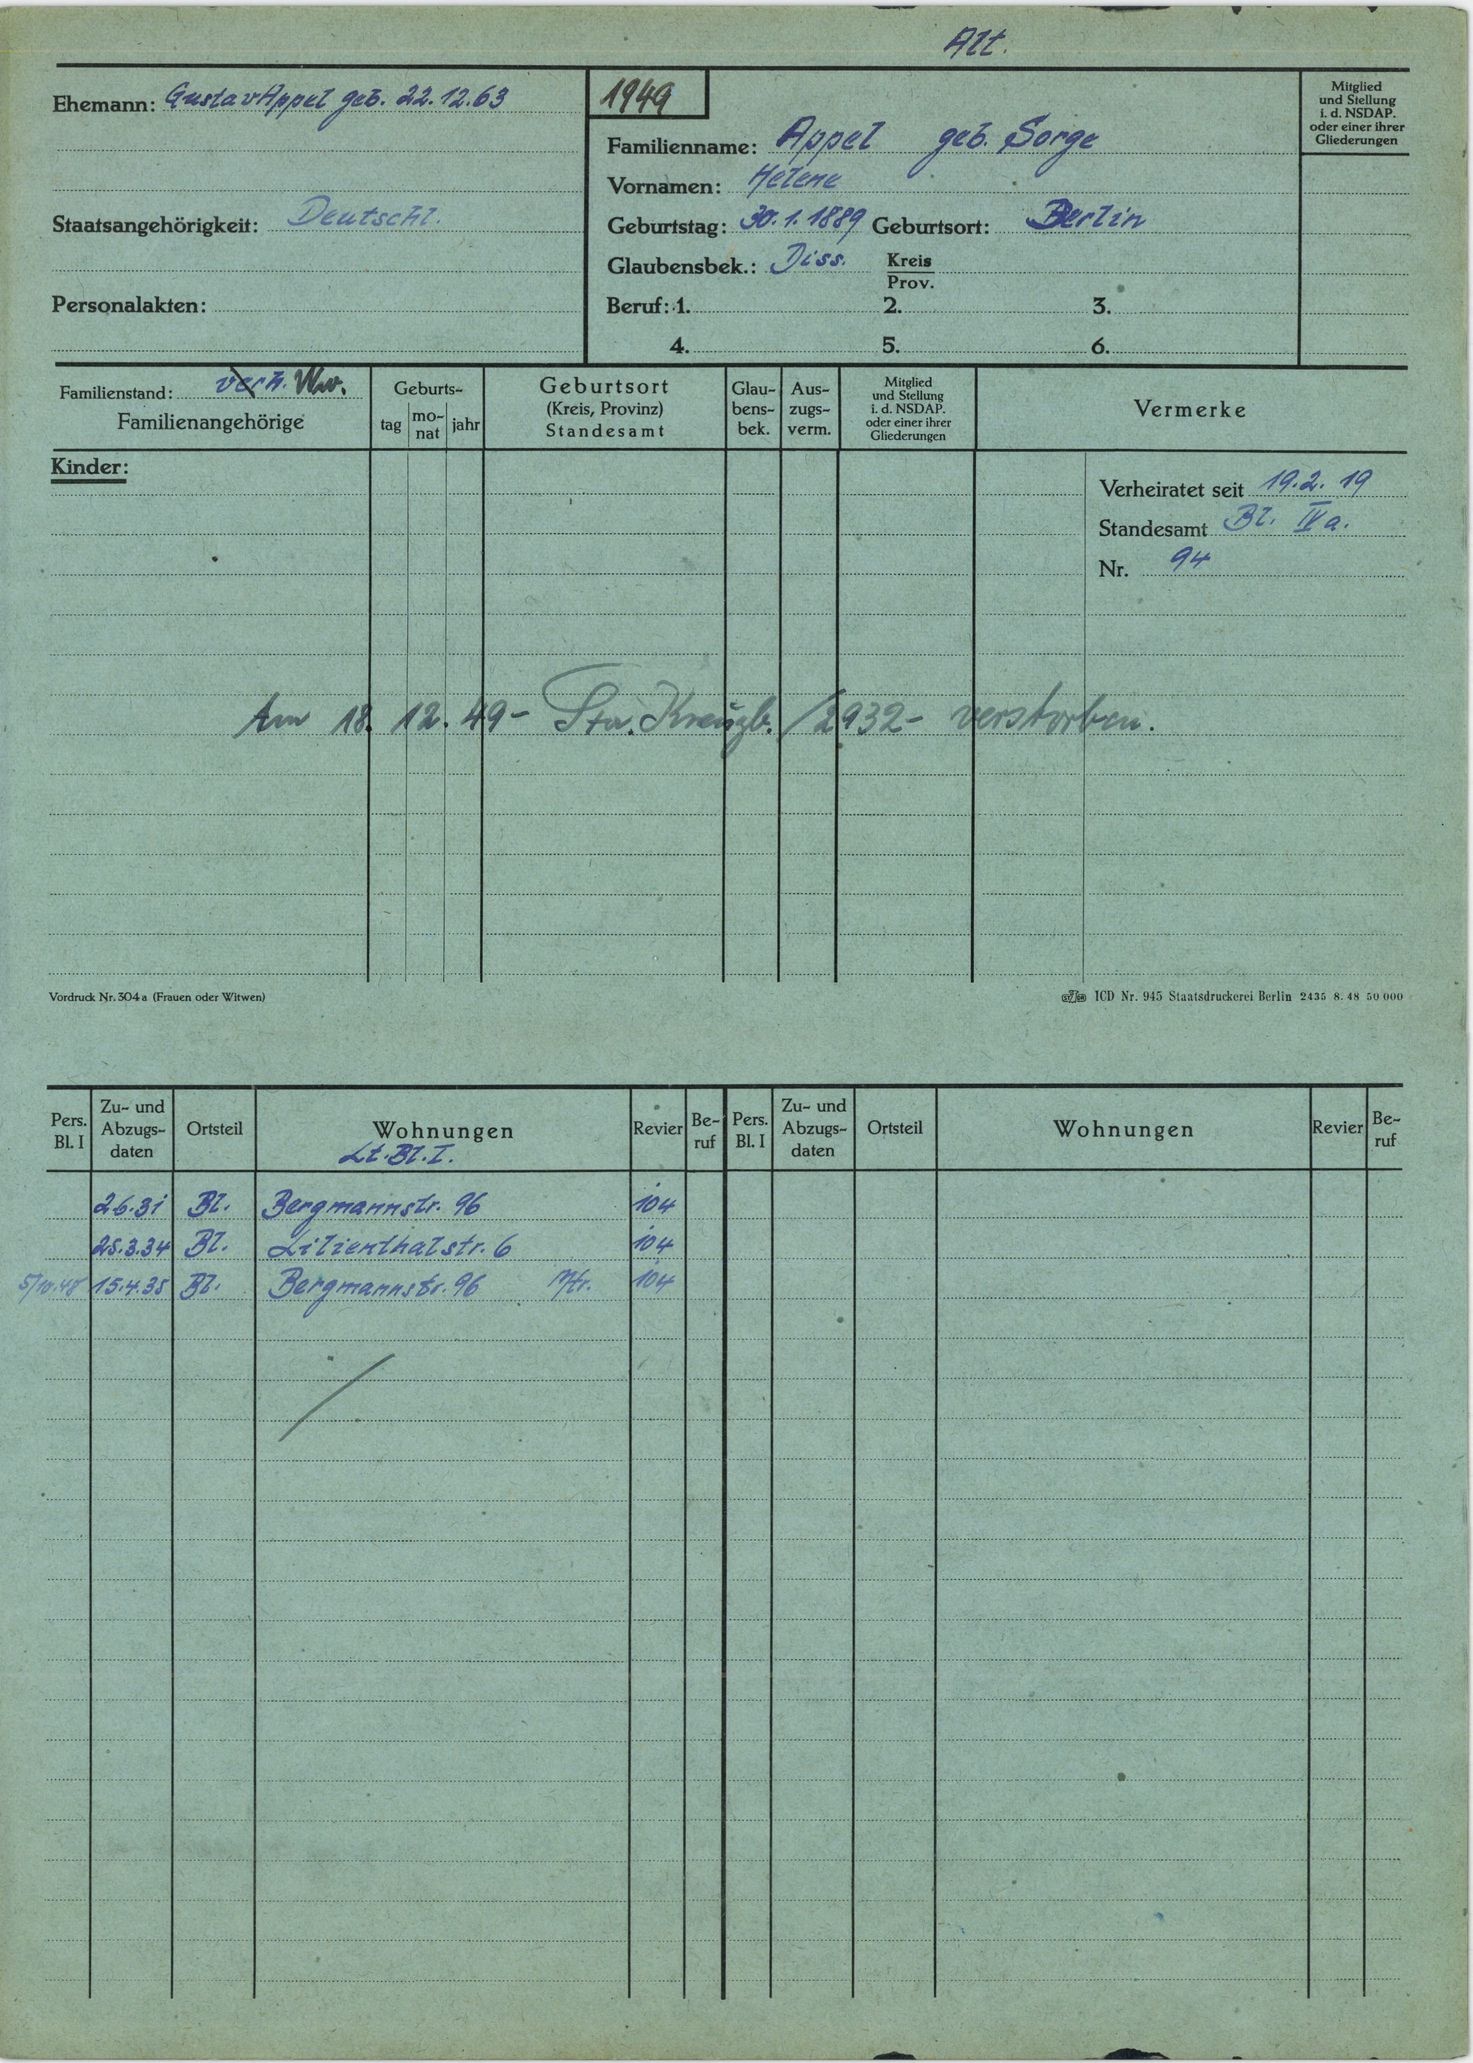
Appel geb. Sorge